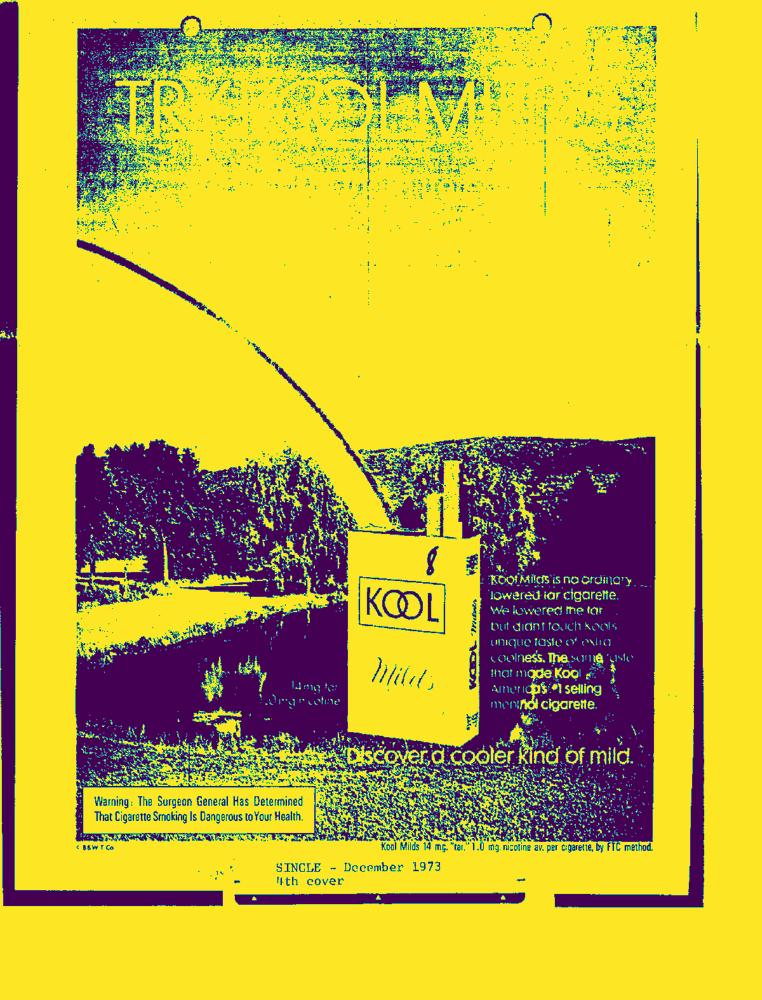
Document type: AD